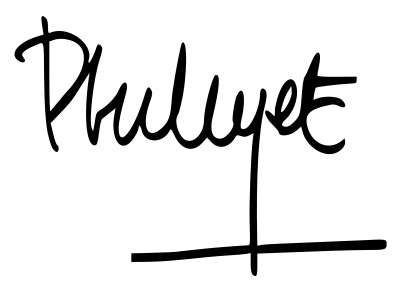
Signature of: édouard philippe